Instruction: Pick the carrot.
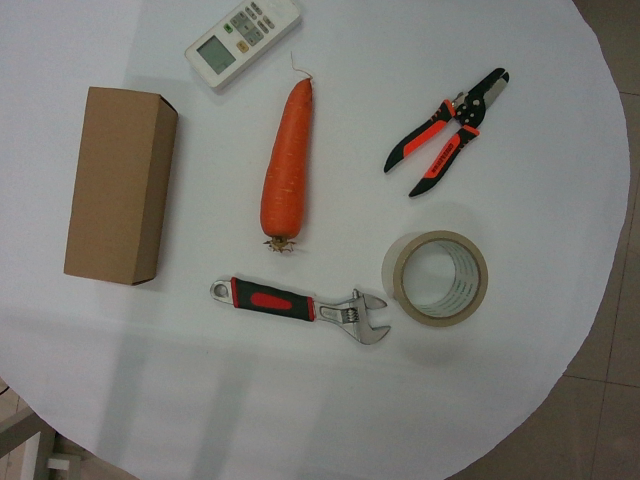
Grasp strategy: vertical